Question: What do the imaging results show?
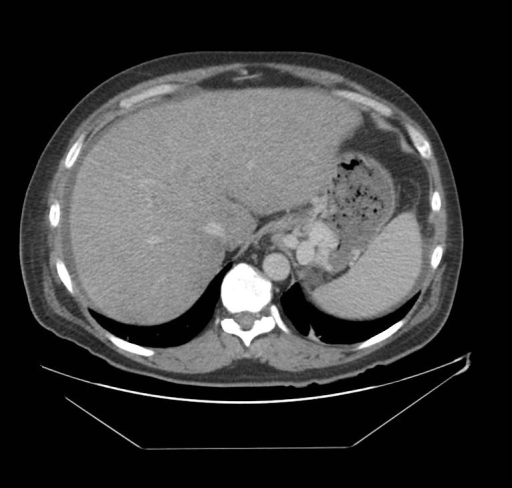
Answer: The imaging shows Ultrasound: Liver is echogenic with coarsened architecture and fatty infiltrate.  There is a small mass in the left lobe.
Triple phase contrast CT: Acites along the liver and pericolic gutter bilateral.  Liver appears diffusely fatty.  Evidence of portal hypertension such as cannulated umbilical artery, and esophageal varices.  A hypoattenuated mass in the left lobe along the gallbladder fossa, which measures 6.1 x 4.5 cm.  The region has decreased uptake, which is consistent with focal fat deposit. Triple phase contrast CT: Acites along the liver and pericolic gutter bilateral.  Liver appears diffusely fatty.  Evidence of portal hypertension such as cannulated umbilical artery, and esophageal varices.  A hypoattenuated mass in the left lobe along the gallbladder fossa, which measures 6.1 x 4.5 cm.  The region has decreased uptake, which is consistent with focal fat deposit..